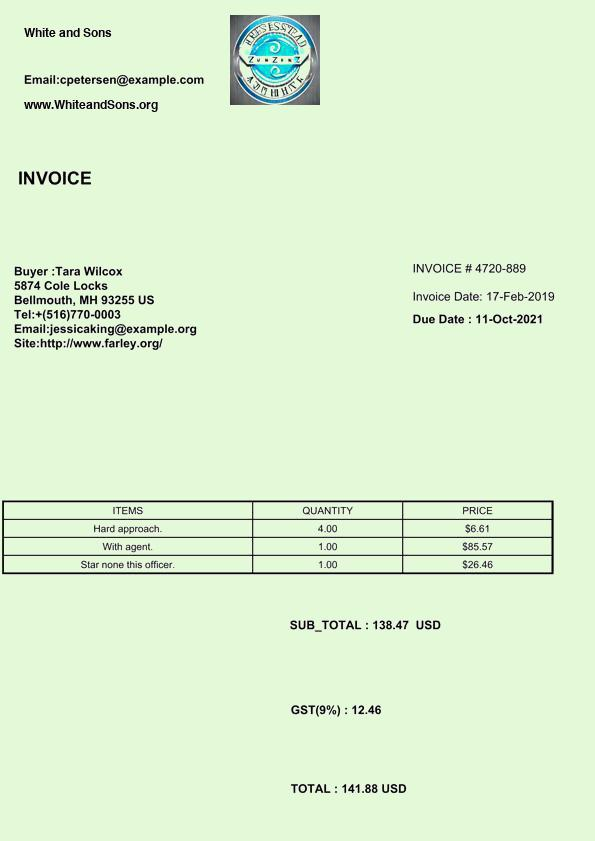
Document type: Invoice